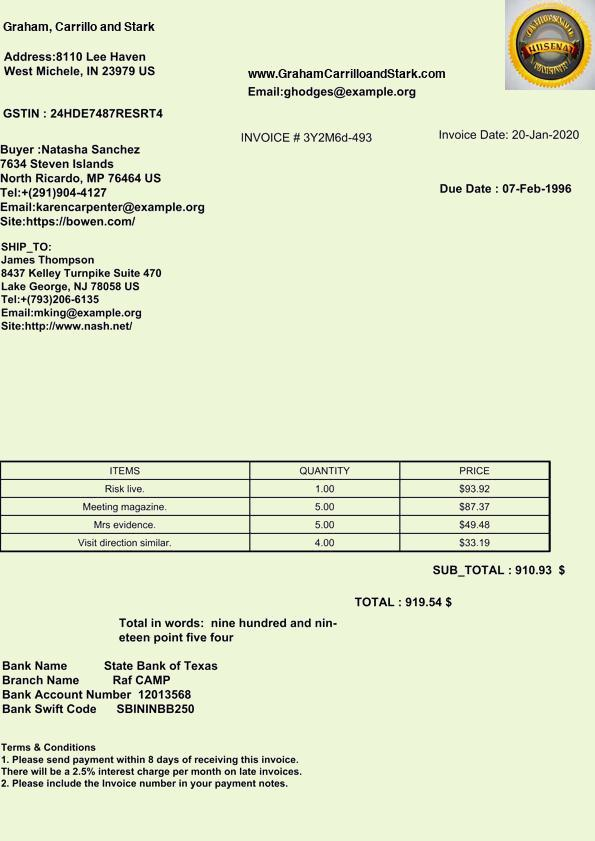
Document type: Invoice